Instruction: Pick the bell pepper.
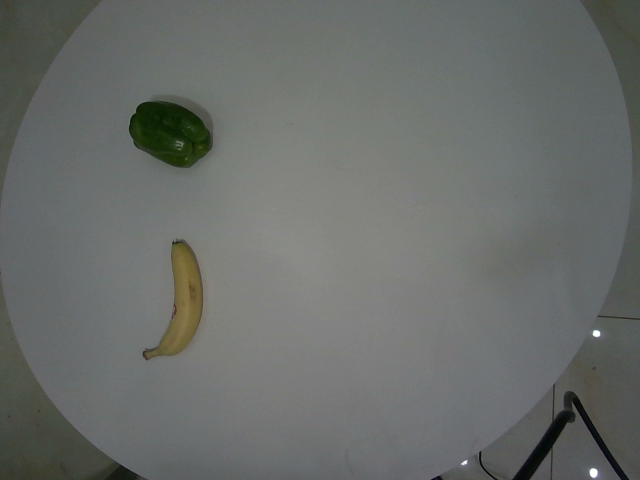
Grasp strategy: vertical